Question: What jurisdiction, city, or county is the document associated with?
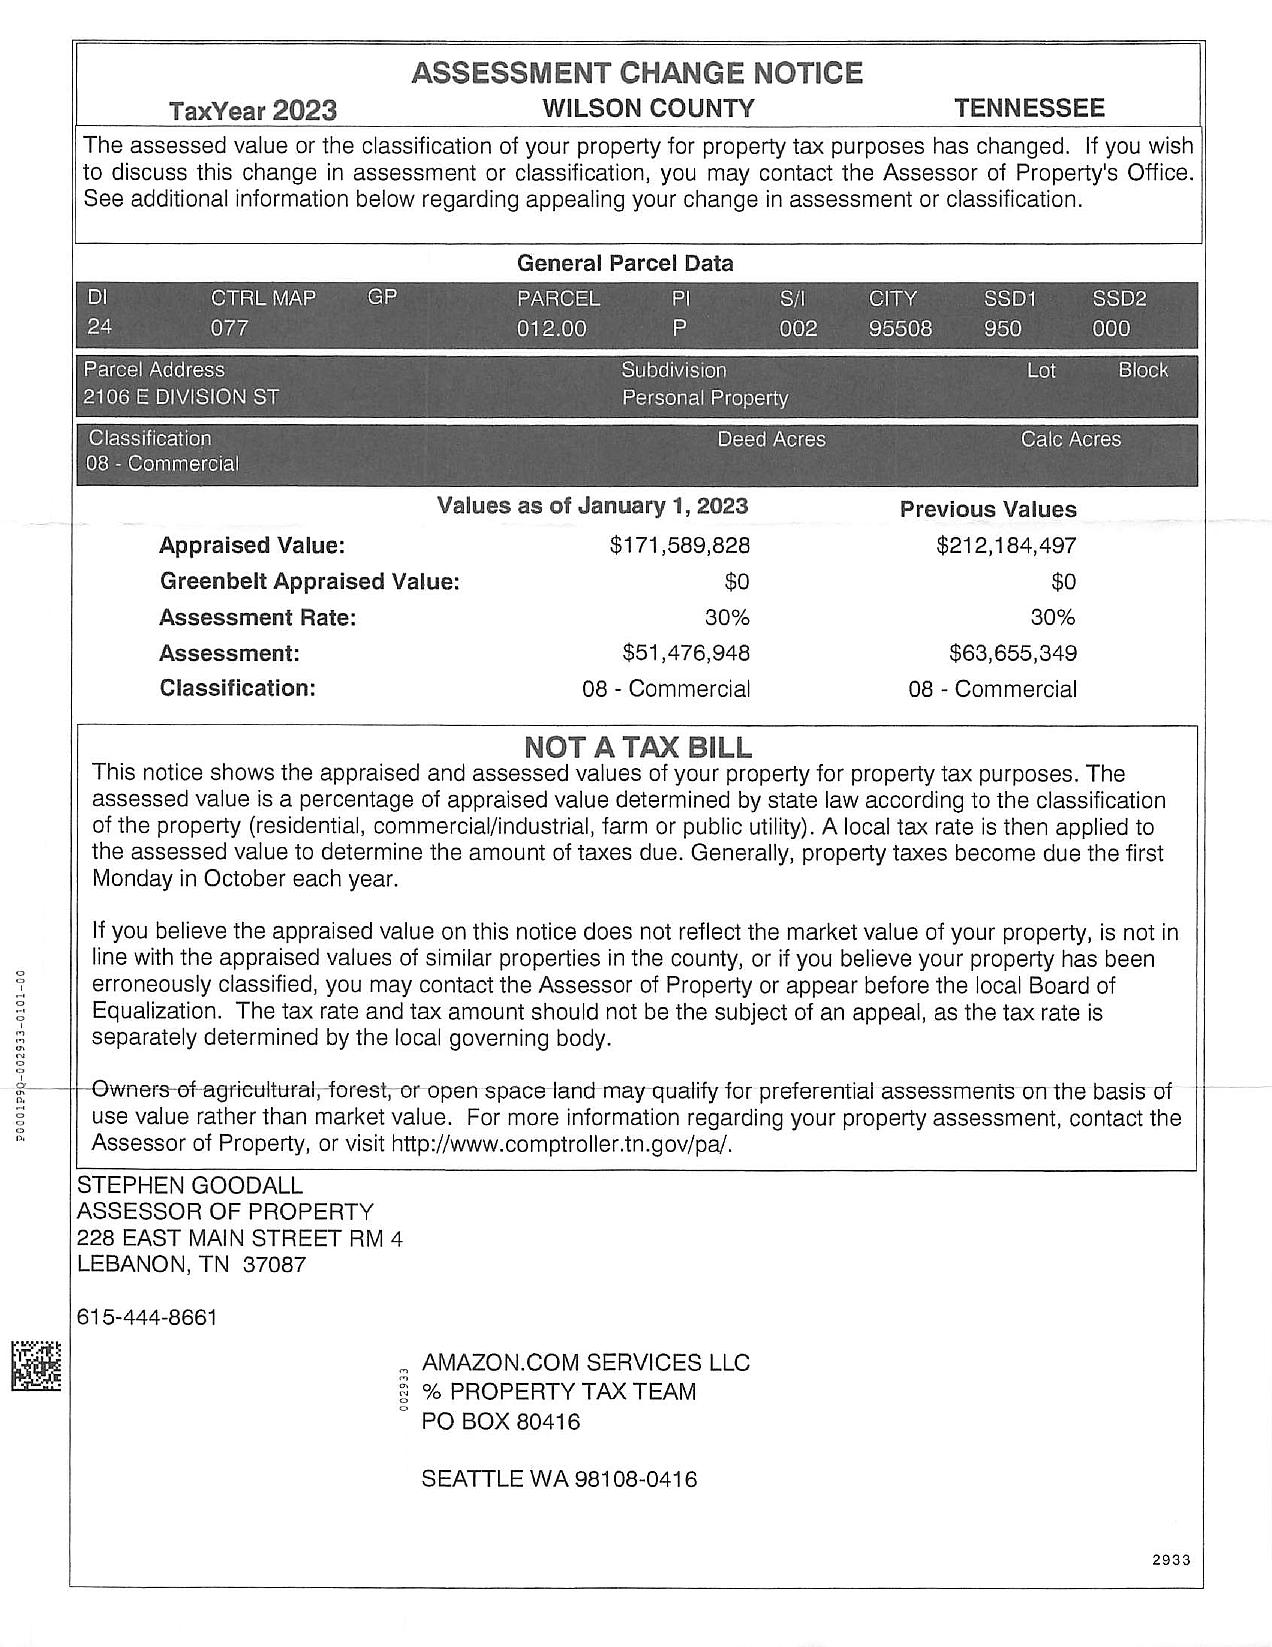
Answer: "WILSON COUNTY"